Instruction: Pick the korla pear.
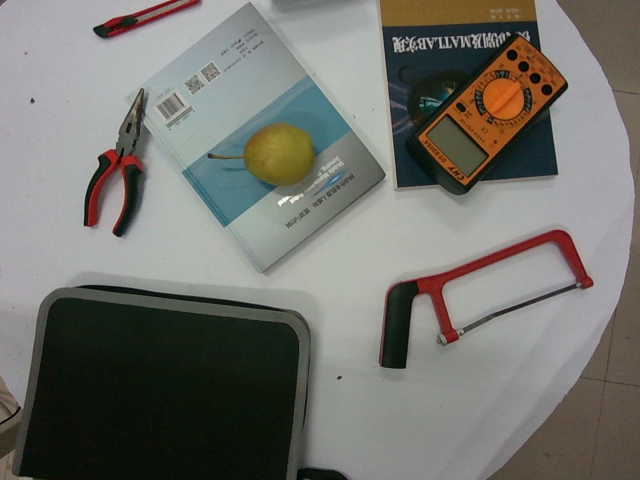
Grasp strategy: vertical